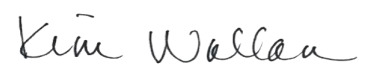
Signature of: kim wallan